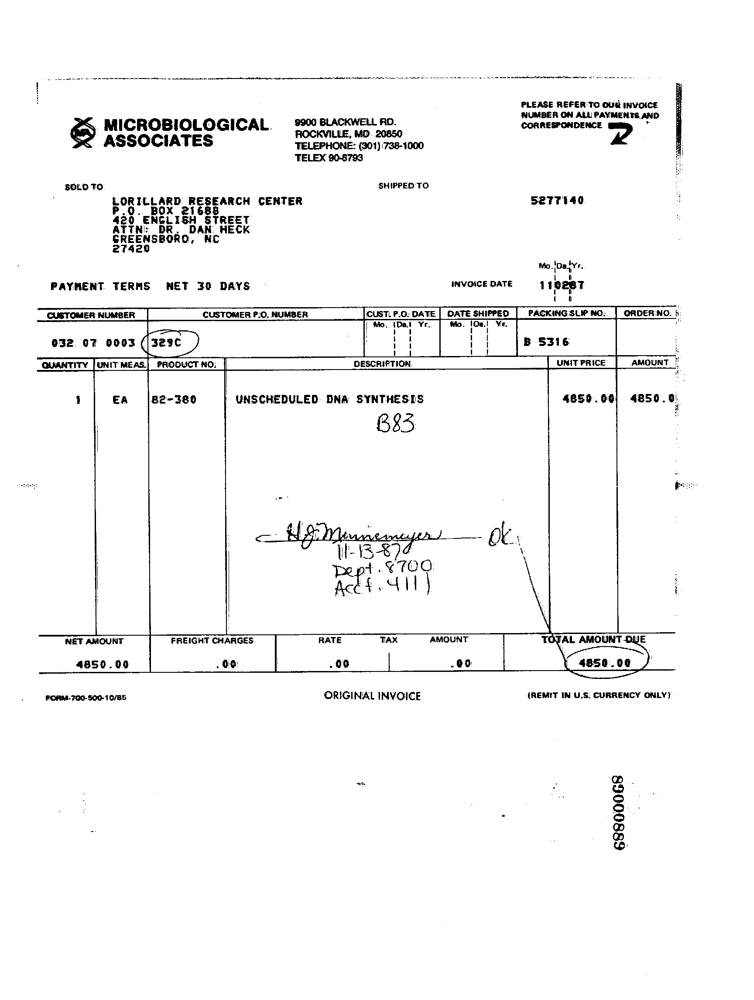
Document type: Invoice